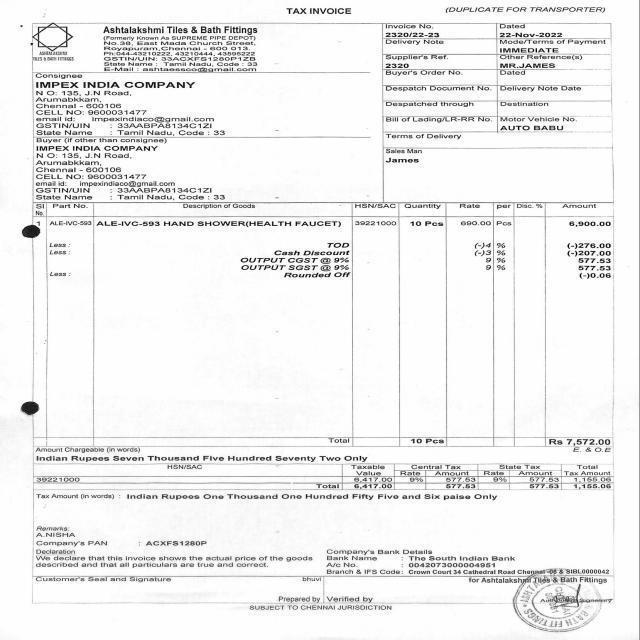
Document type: Invoice